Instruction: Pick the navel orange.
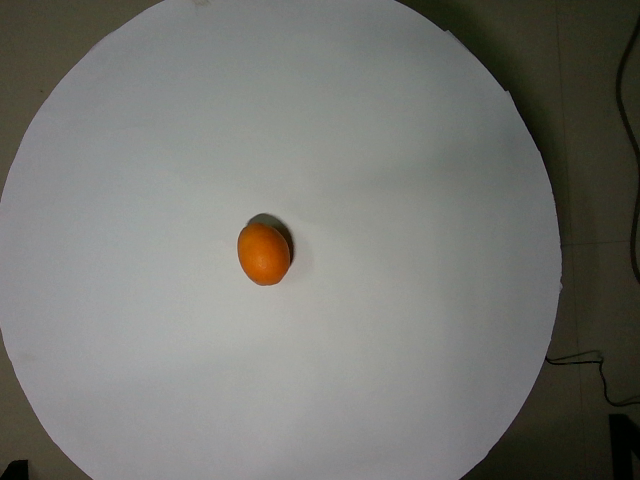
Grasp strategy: vertical